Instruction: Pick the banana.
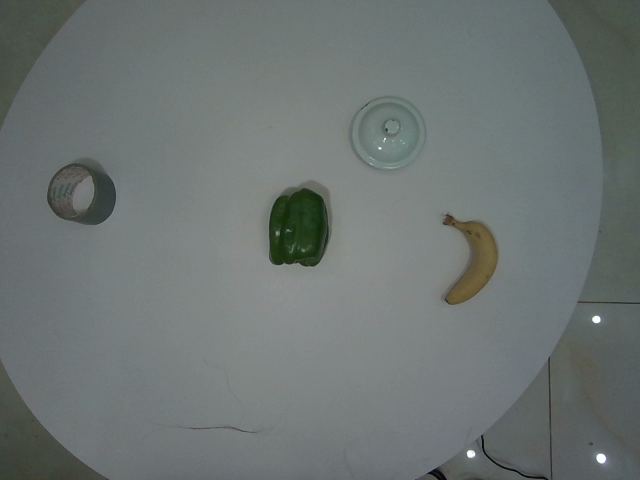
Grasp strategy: vertical